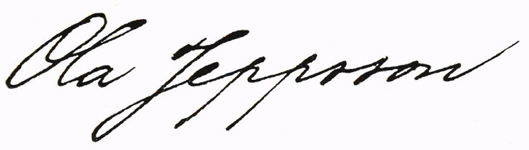
Signature of: ola jeppsson